Question: What is the potential diagnosis?
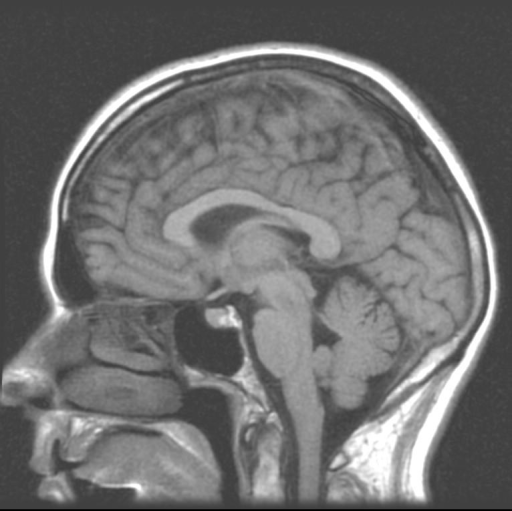
Answer: The possible diagnosis includes •  choroid plexus papilloma
•  ependymoma
•  subependymoma
•  metastasis to choroid plexus.